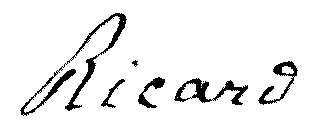
Signature of: jean pierre ricard